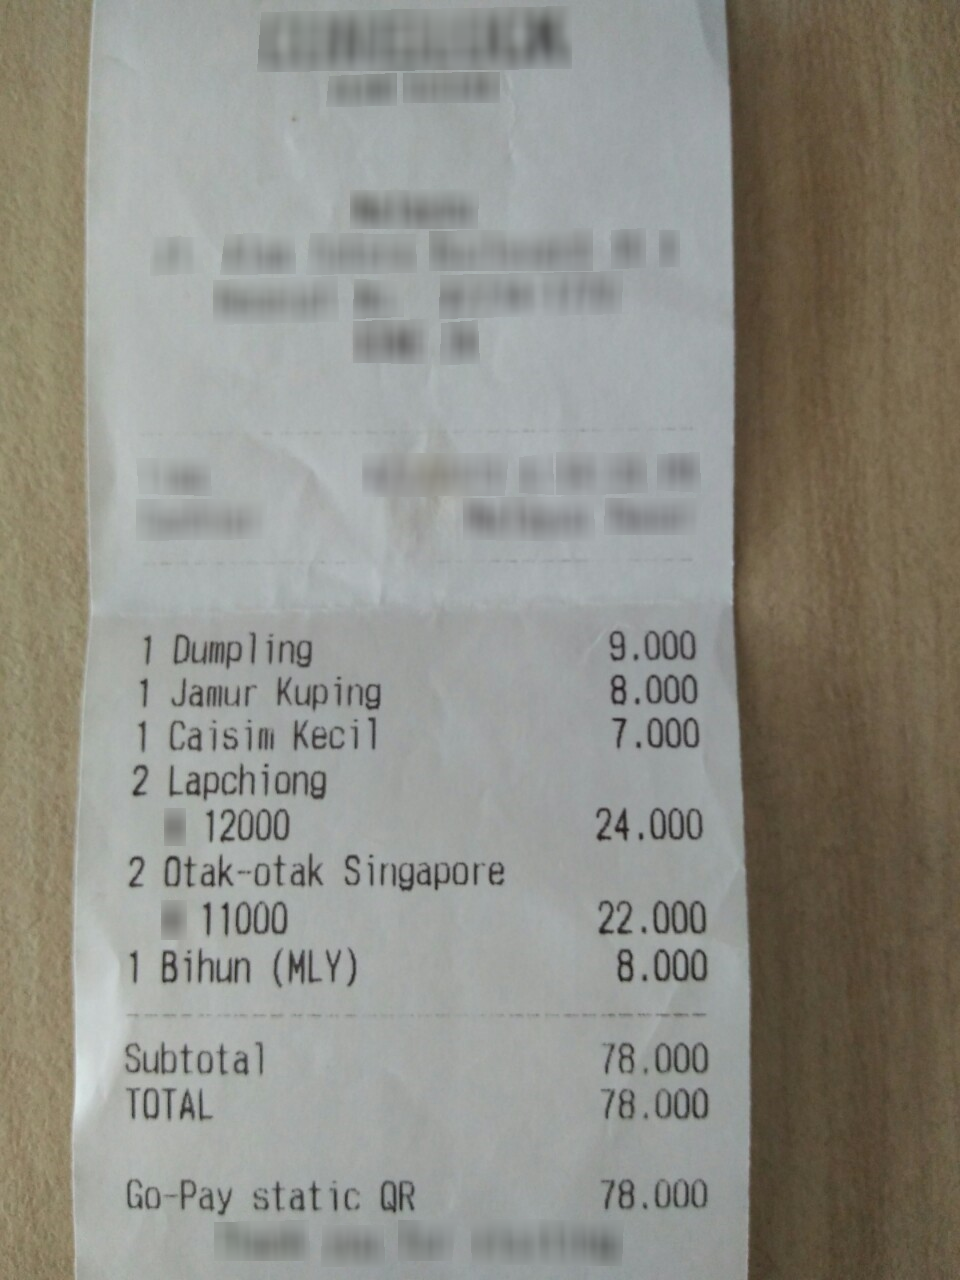
Number of items: 6
Subtotal: 78.000
Total: 78.000
OCR text regions:
text: 1
text: Dumpling
text: 9.000
text: 1
text: Jamur
text: Kuping
text: 8.000
text: 1
text: Caisim
text: Kecil
text: 7.000
text: 2
text: Lapchiong
text: 24.000
text: 12000
text: 2
text: Otak-otak
text: Singapore
text: 22.000
text: 11000
text: 1
text: Bihun
text: (MLY)
text: 8.000
text: Subtotal
text: 78.000
text: TOTAL
text: 78.000
text: Go-Pay
text: static
text: QR
text: 78.000